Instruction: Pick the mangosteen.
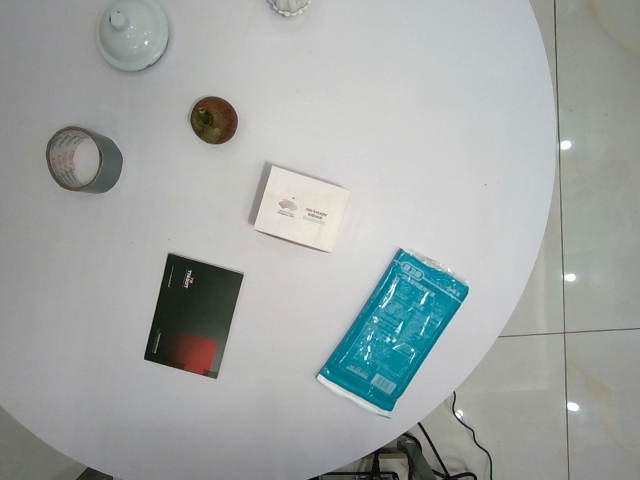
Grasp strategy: vertical